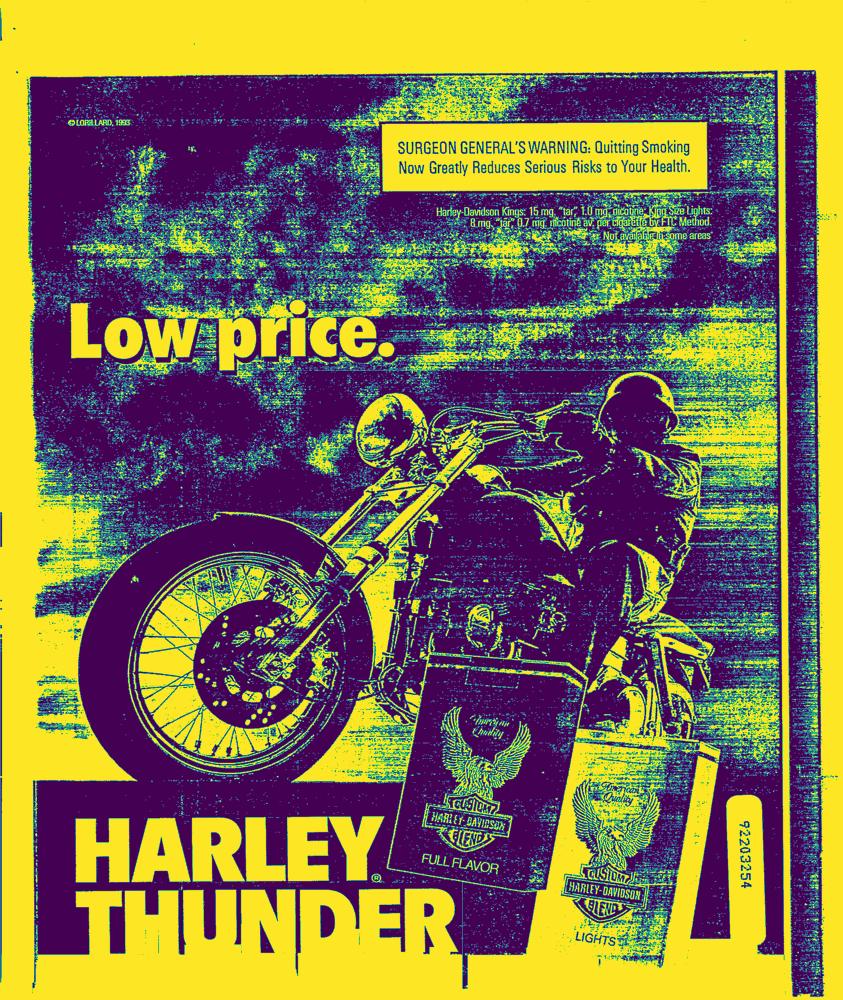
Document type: AD